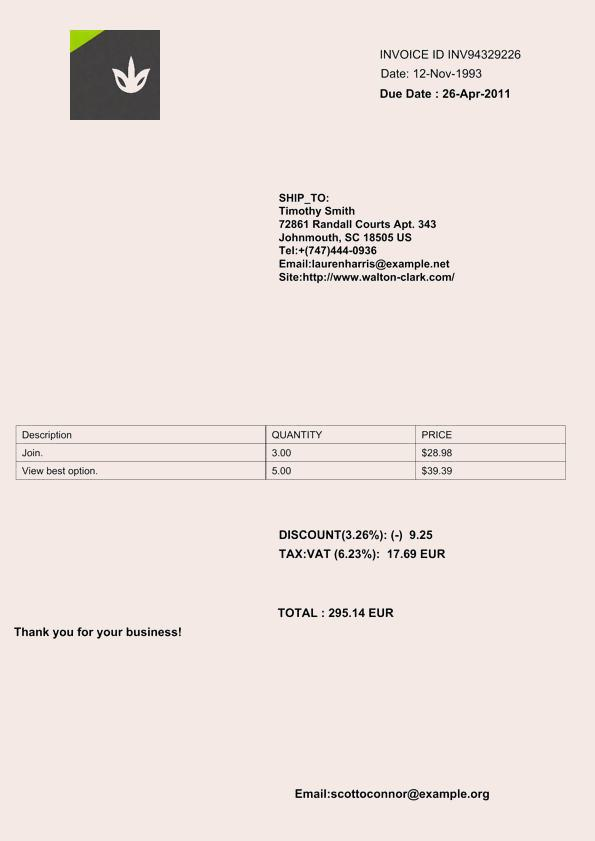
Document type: Invoice